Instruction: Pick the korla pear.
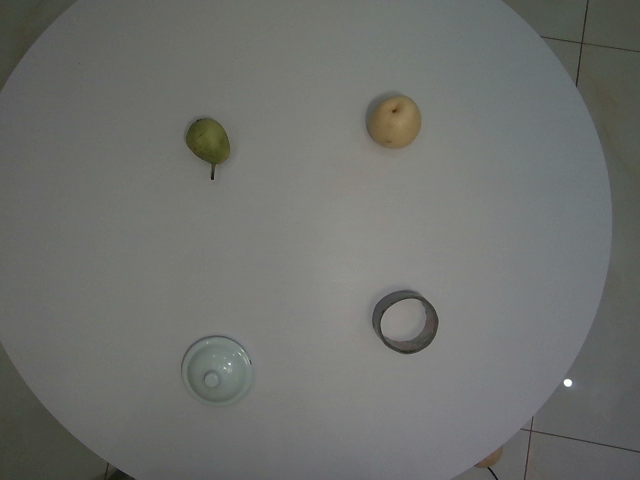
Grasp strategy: vertical